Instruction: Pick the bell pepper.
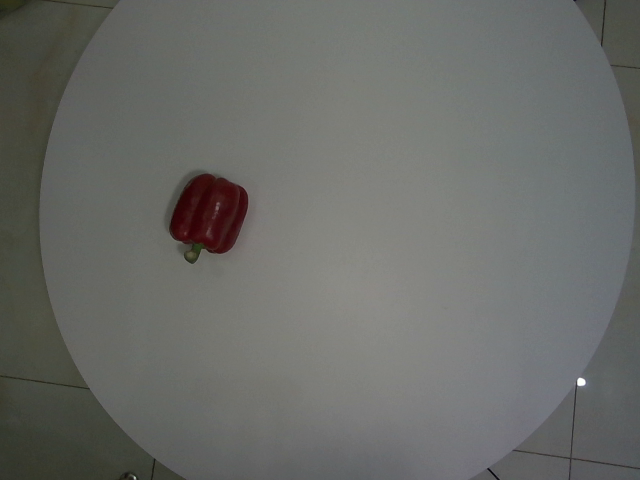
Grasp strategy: vertical